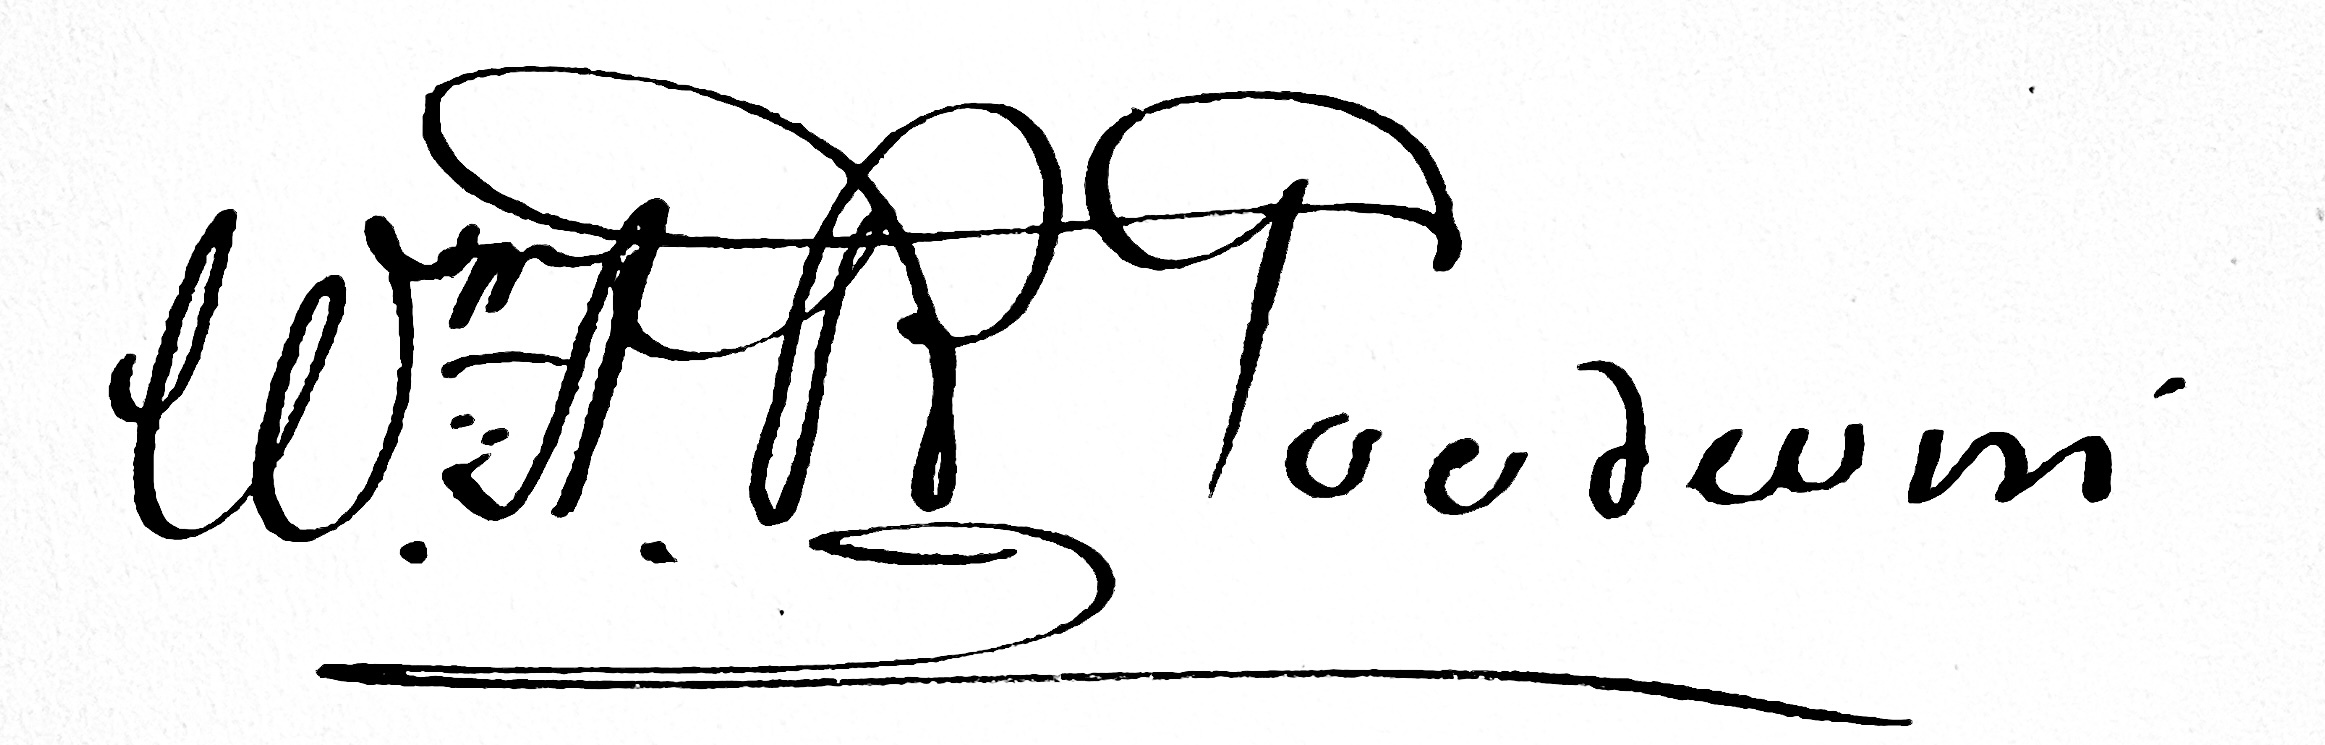
Signature of: w a r goodwin